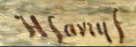
Signature of: hendrik savrij